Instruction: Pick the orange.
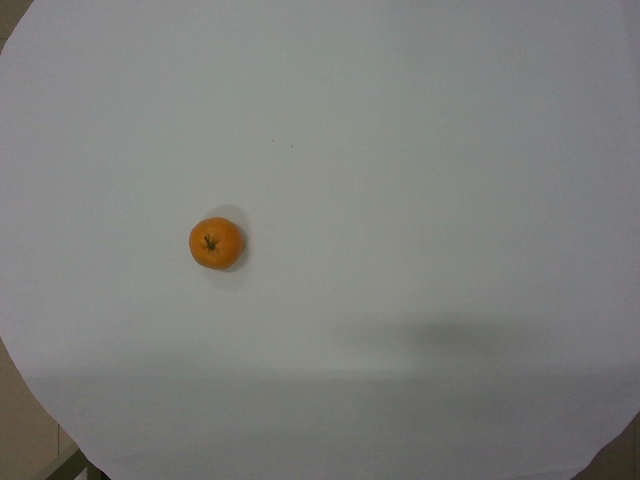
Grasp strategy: vertical